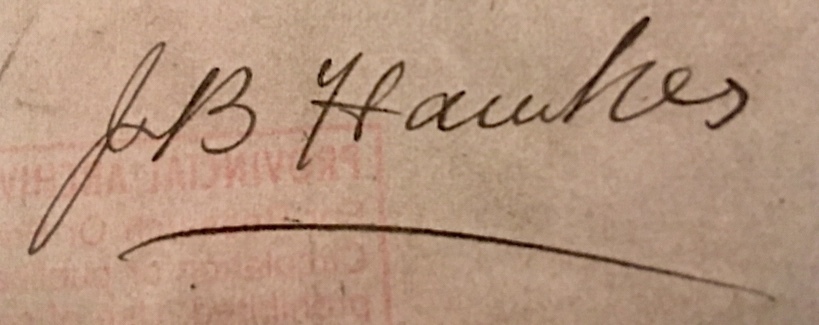
Signature of: james b hawkes